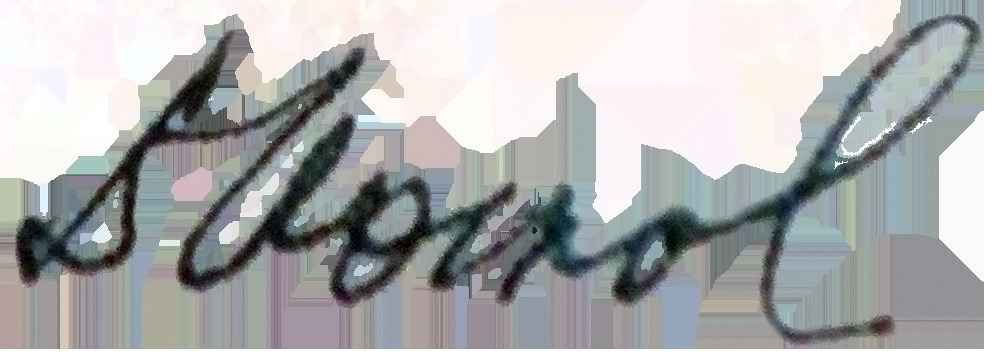
Signature of: dmitrii kozlov